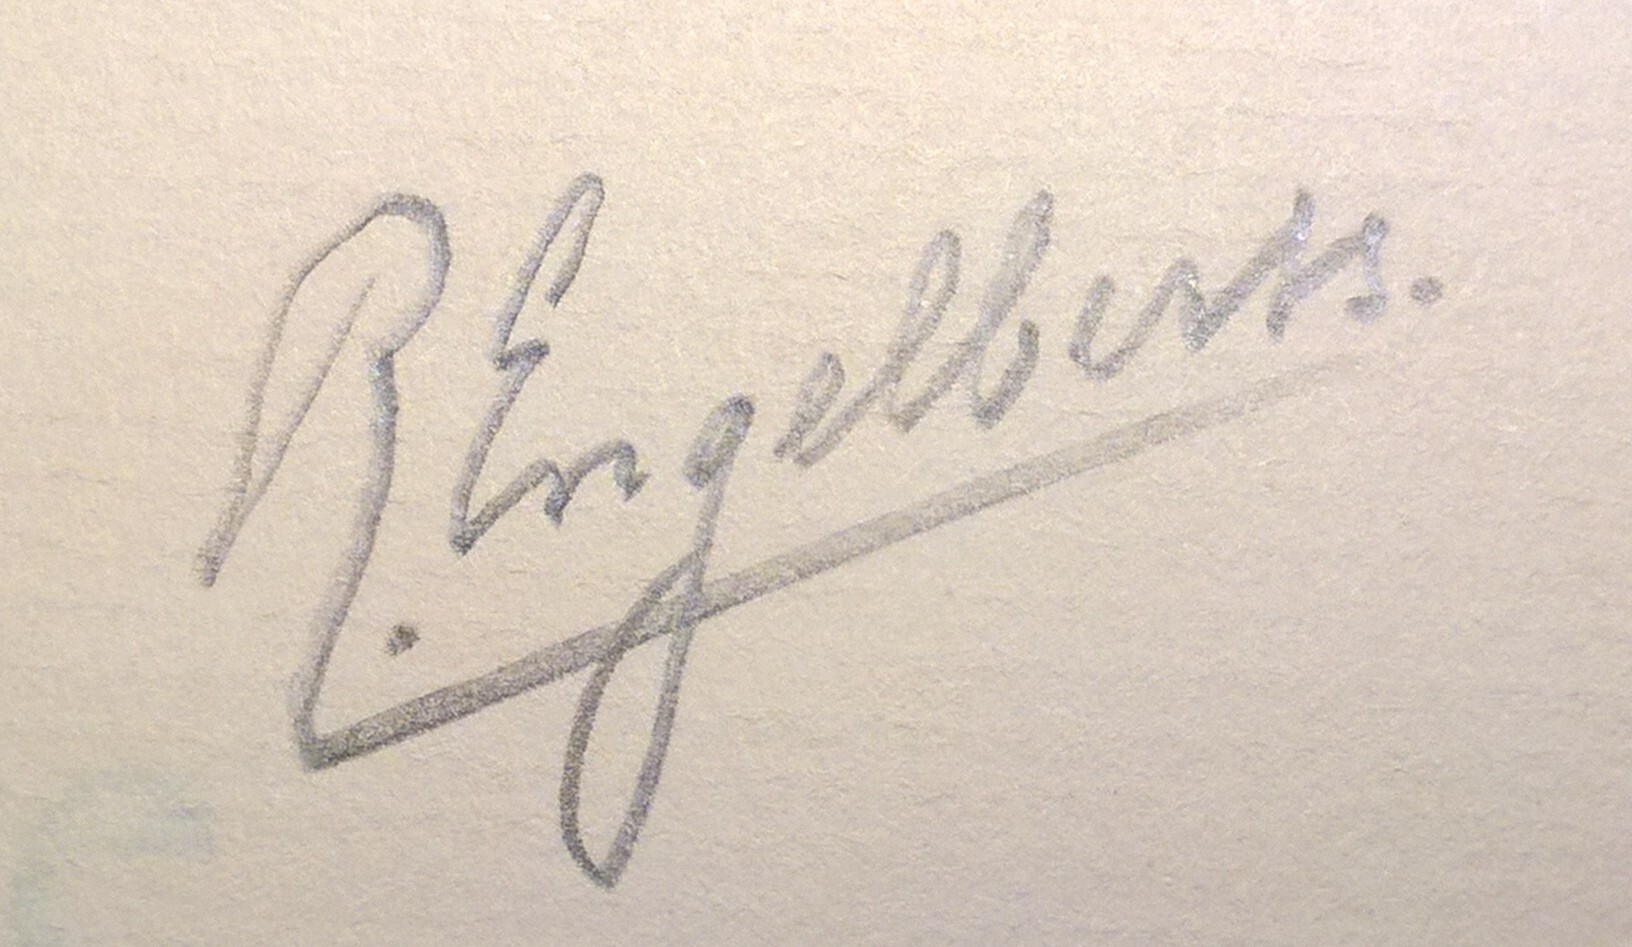
Signature of: rudolf engelberts